Question: Can you provide the account number mentioned in the document?
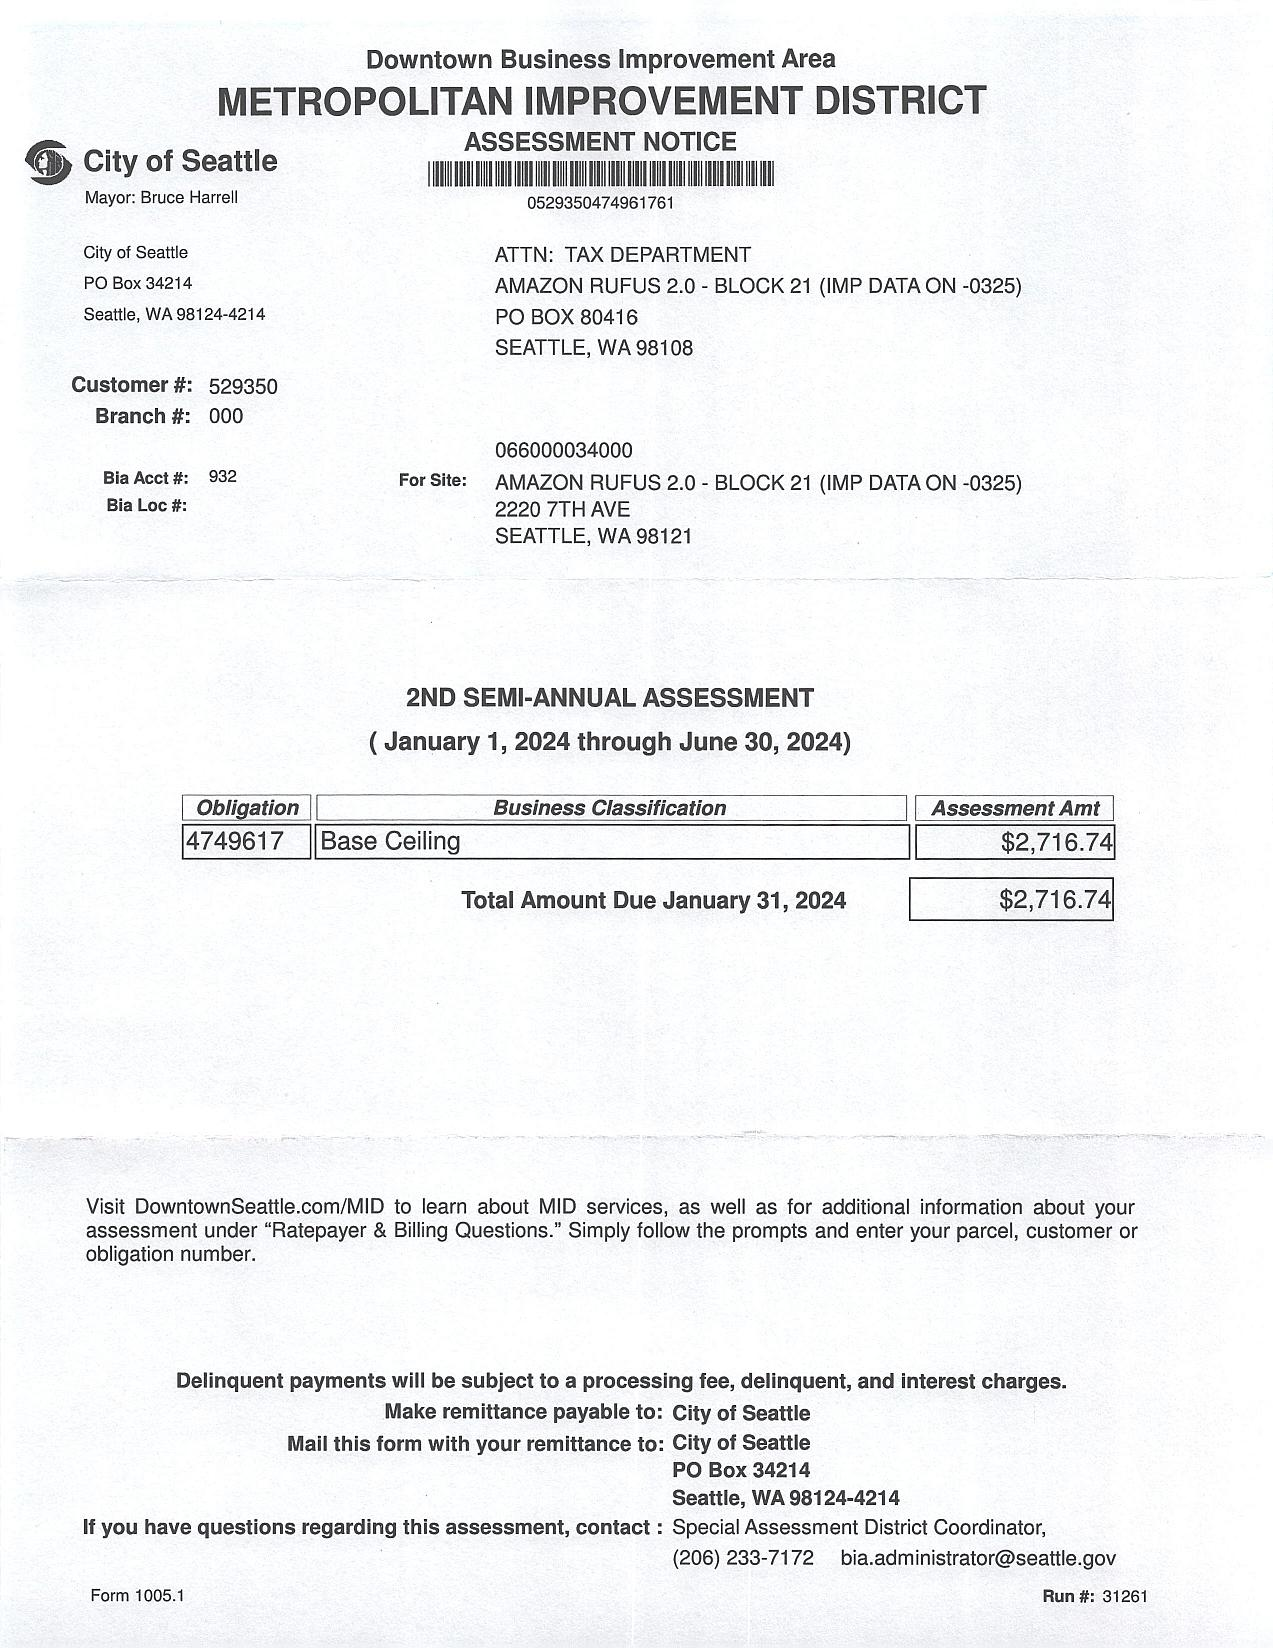
Answer: "529350"